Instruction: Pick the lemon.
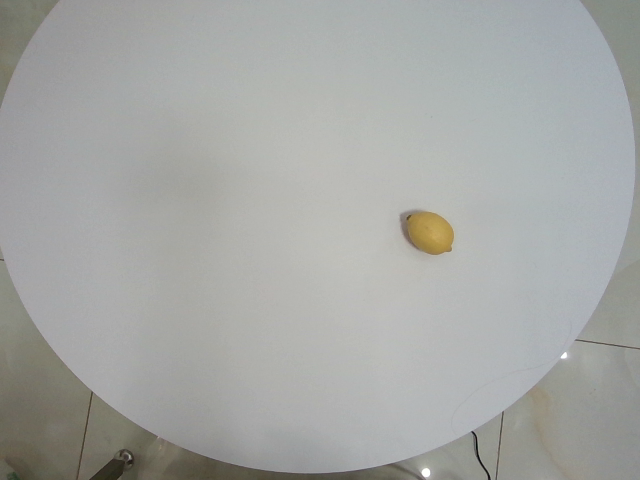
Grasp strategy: vertical